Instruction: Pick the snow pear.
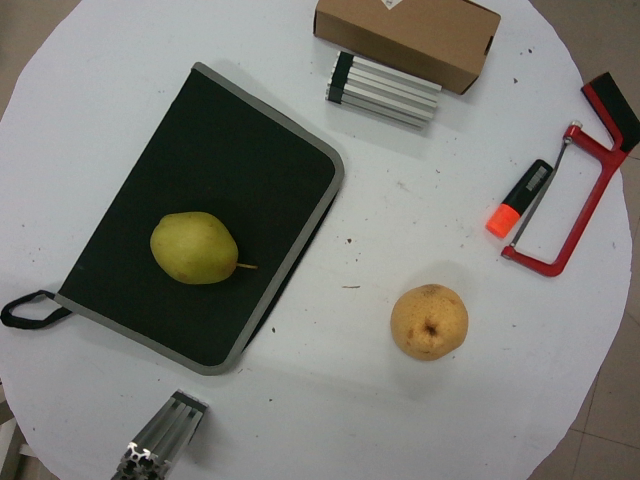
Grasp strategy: vertical